Identify and extract the amount in words, amount in numbers, payee name, cheque date, and bank name from the image.
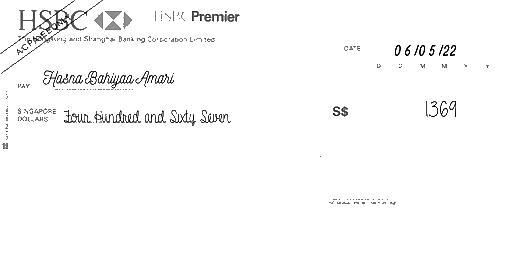
amt_in_words: Four Hundred and Sixty Seven
amt_in_figures: 1369
payee_name: Hasna Bahiyaa Amari
bank_name: HSBC
cheque_date: 06/05/22